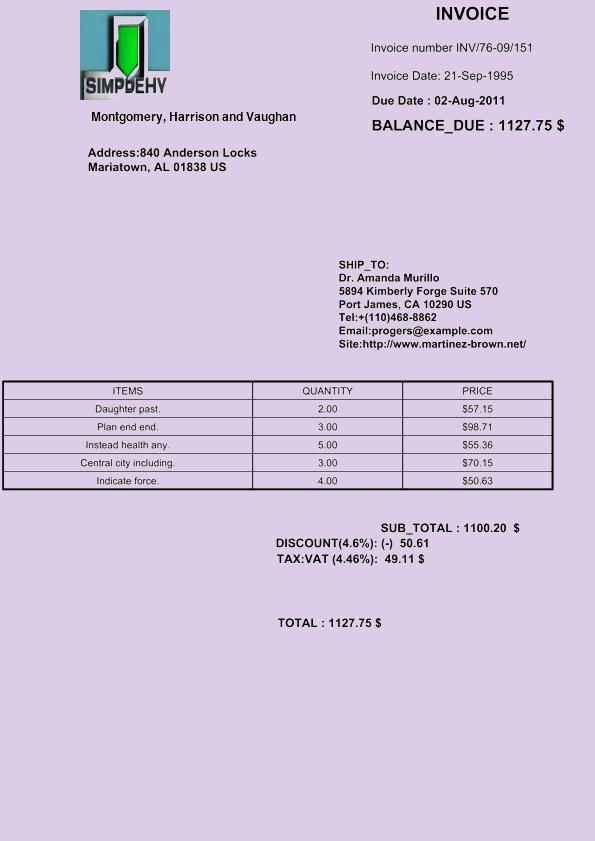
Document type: Invoice